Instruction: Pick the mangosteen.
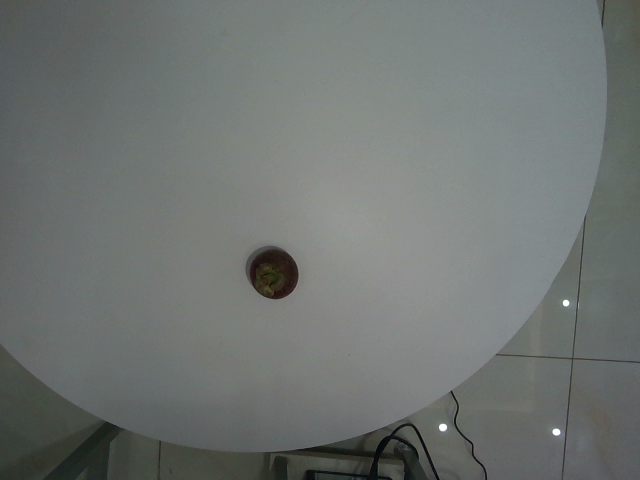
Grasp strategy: vertical